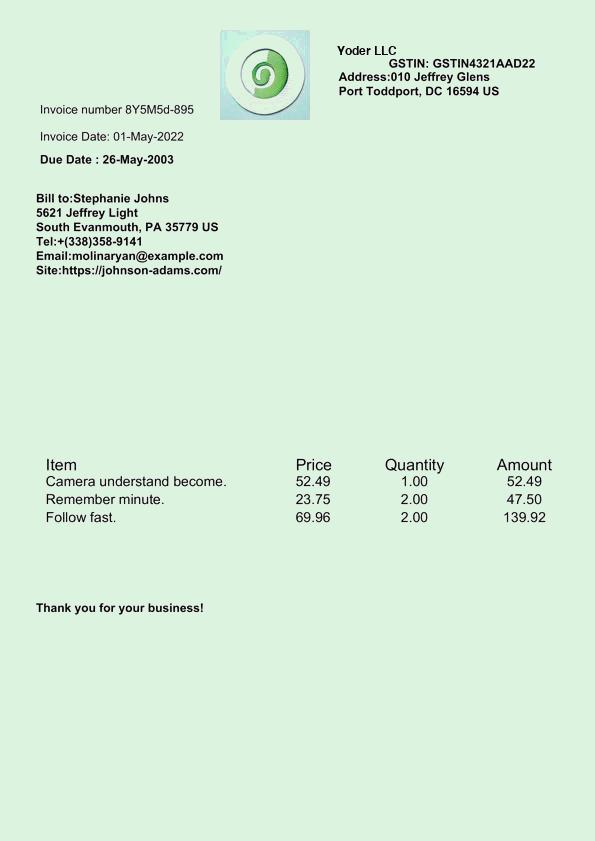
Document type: Invoice